Question: Can you provide the account number mentioned in the document?
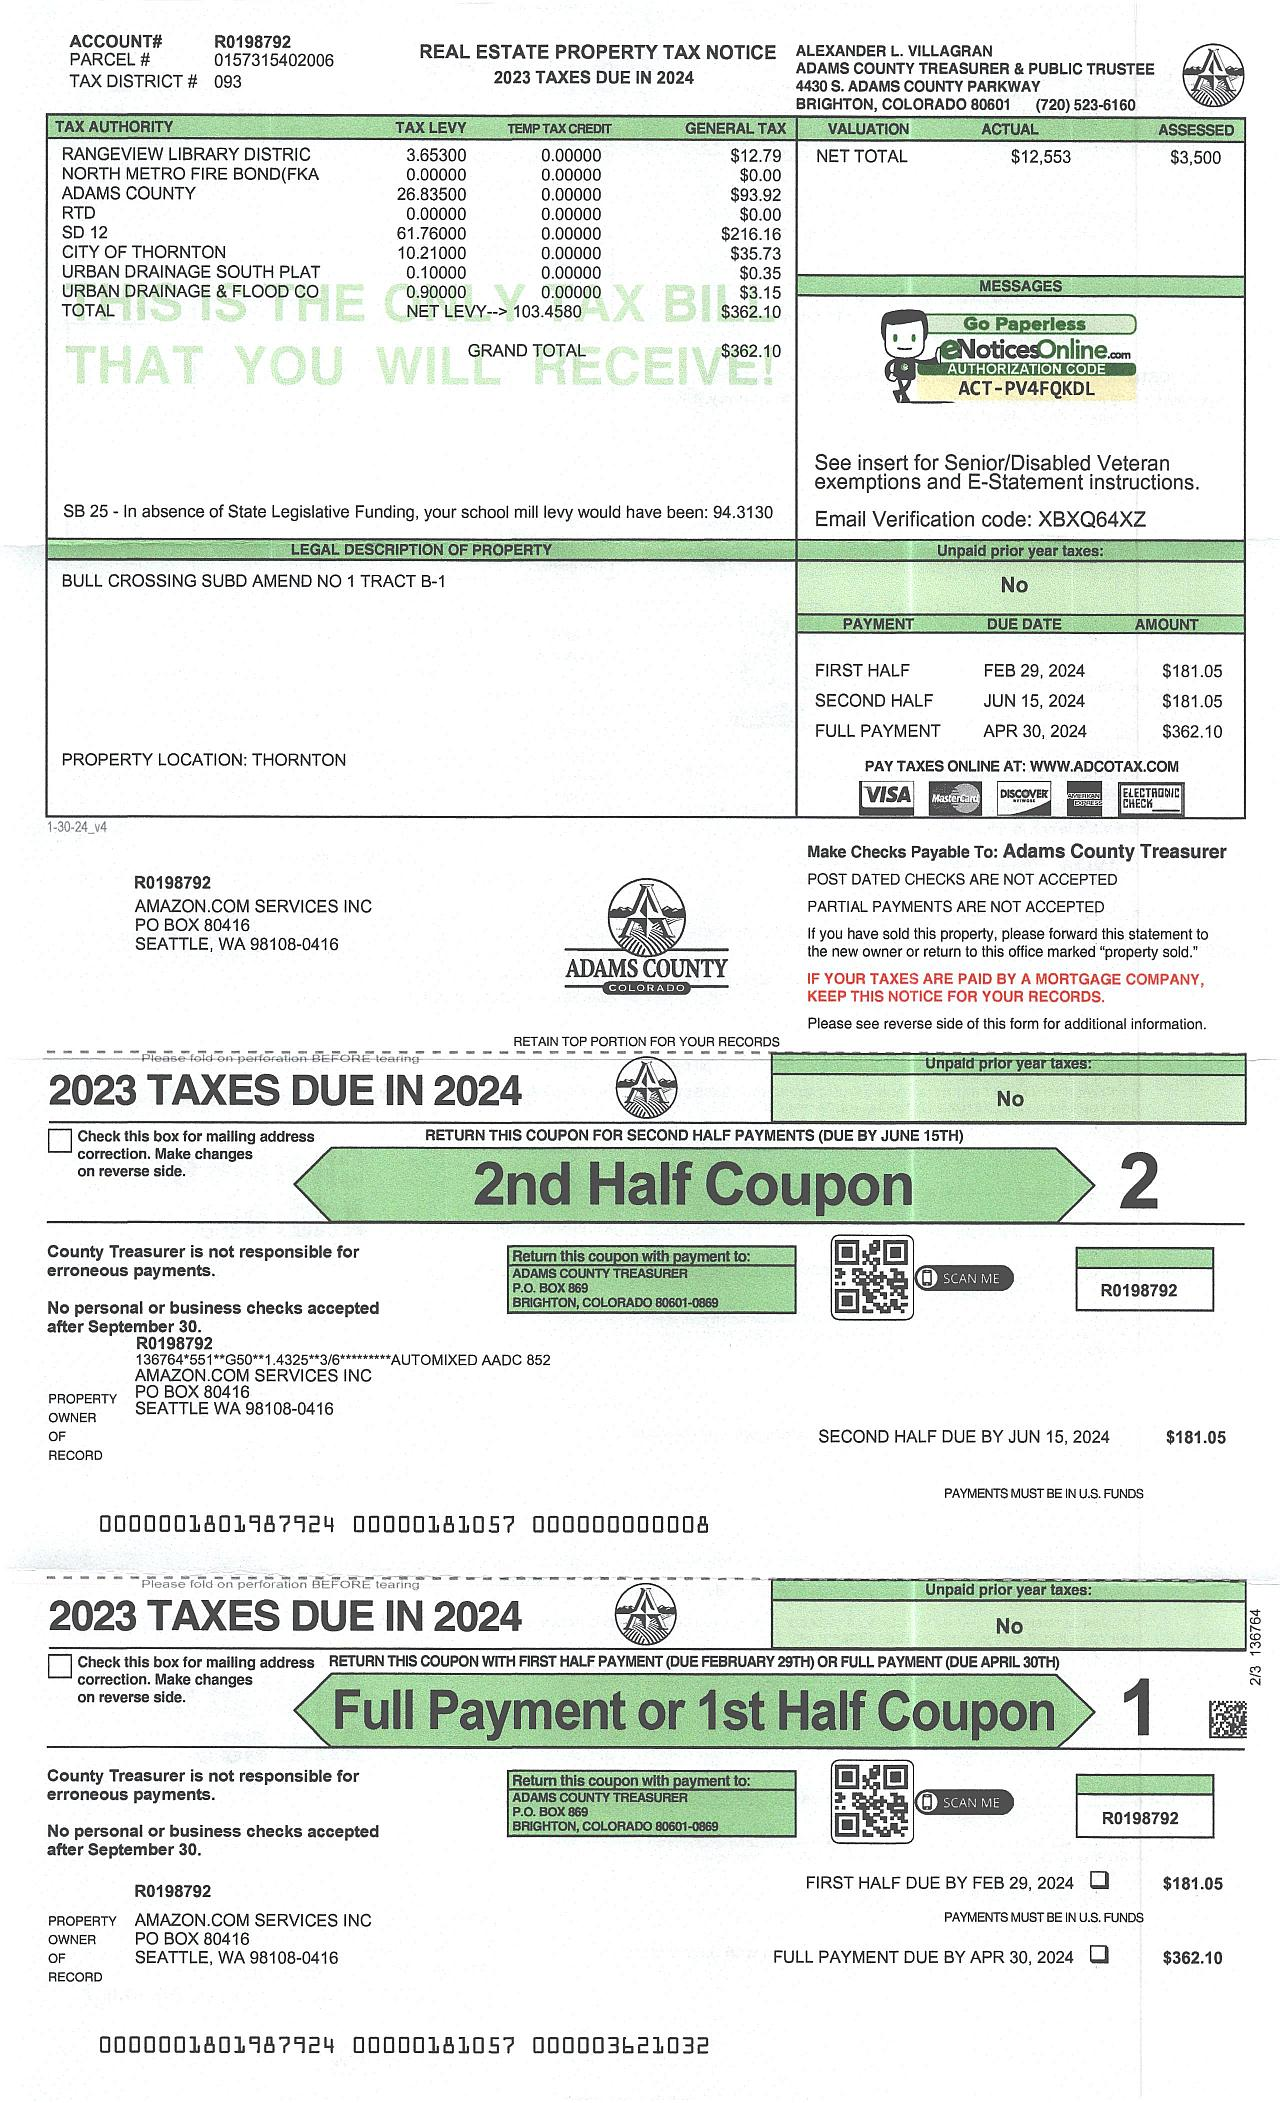
Answer: "R9198792"